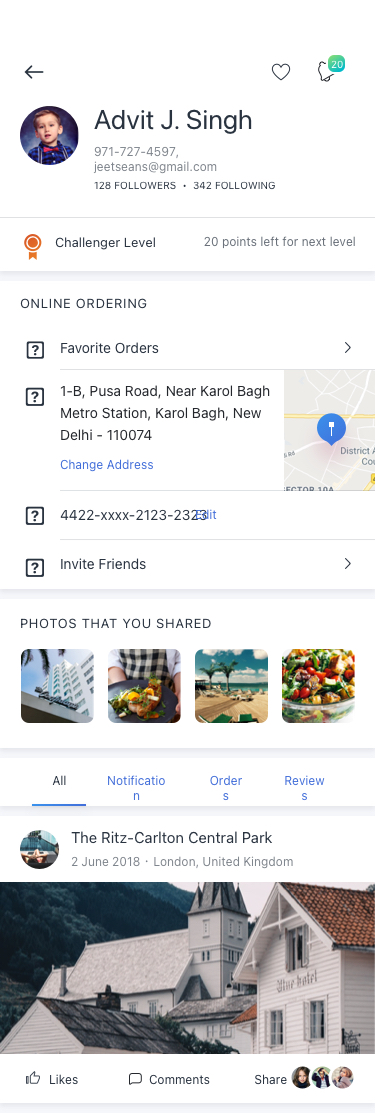
Text in this UI design:
All
Notification
Reviews
Orders
Photos that you shared

Favorite Orders
Invite Friends


1-B, Pusa Road, Near Karol Bagh Metro Station, Karol Bagh, New Delhi - 110074
Change Address

4422-xxxx-2123-2323
Online Ordering
Edit
128 Followers  •  342 Following
Advit J. Singh
971-727-4597, jeetseans@gmail.com
20 points left for next level
Challenger Level
20
The Ritz-Carlton Central Park
2 June 2018 · London, United Kingdom
Share
Comments
Likes